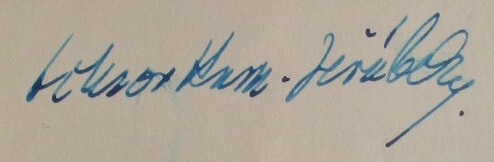
Signature of: viktor kamil jeřábek